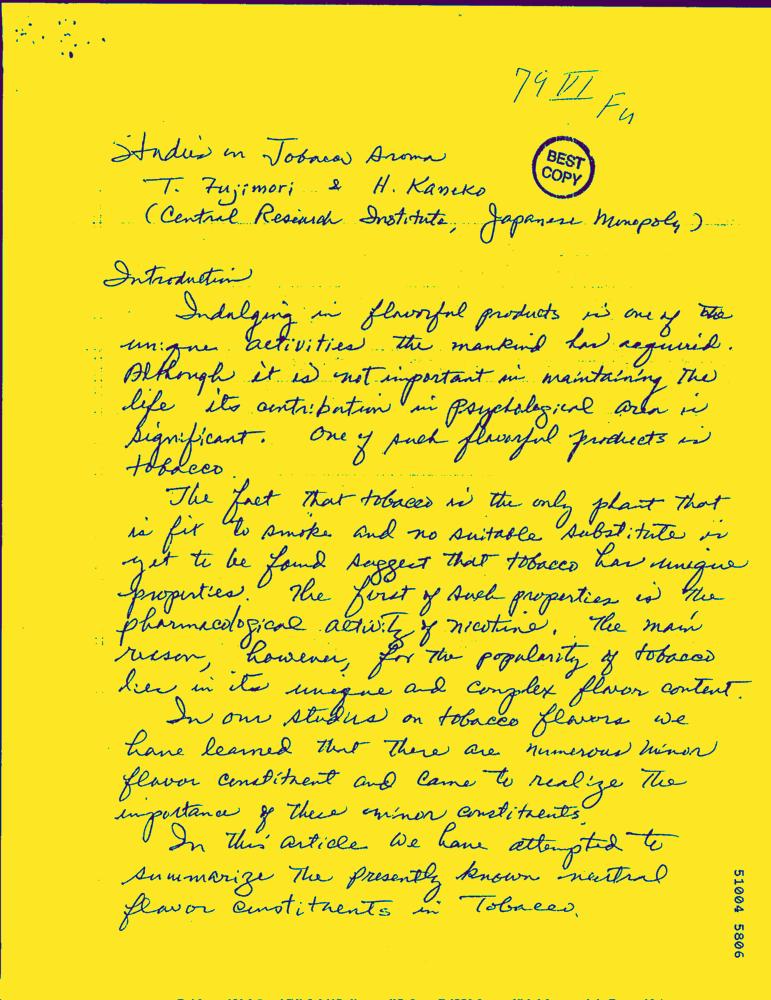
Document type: Hand-Written